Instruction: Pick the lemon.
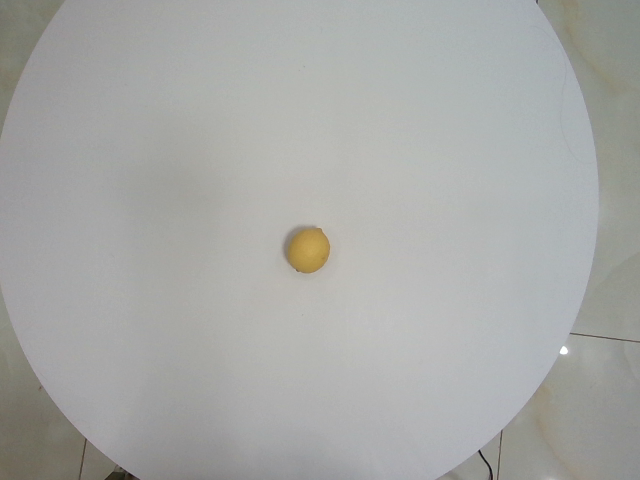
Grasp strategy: vertical